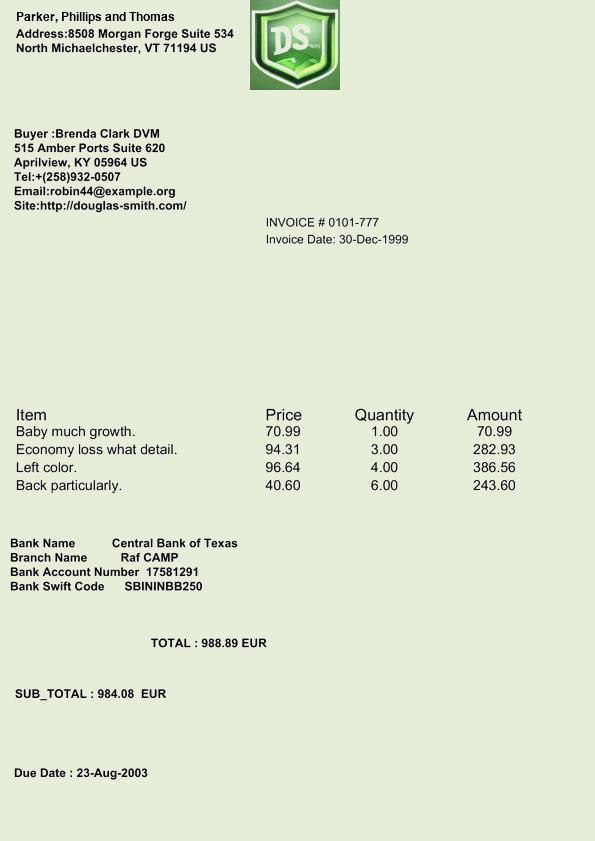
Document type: Invoice